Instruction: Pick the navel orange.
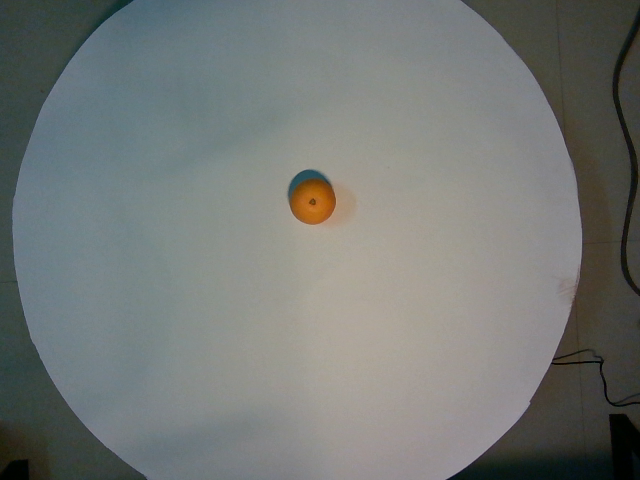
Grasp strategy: vertical